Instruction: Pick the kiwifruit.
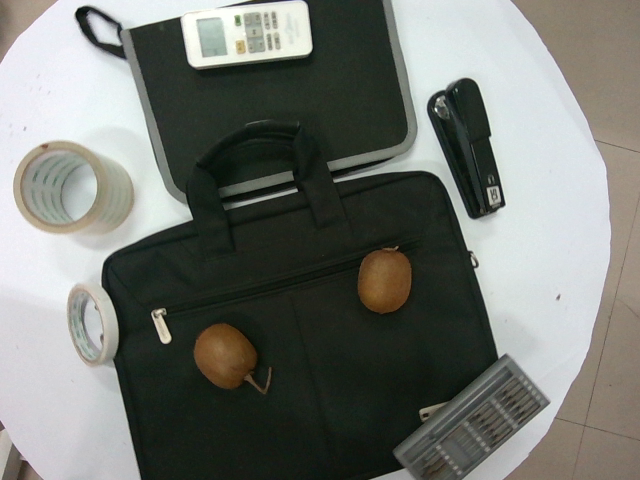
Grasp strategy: vertical